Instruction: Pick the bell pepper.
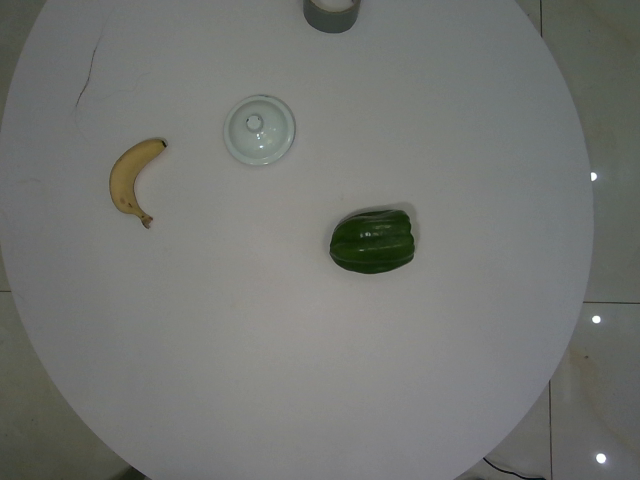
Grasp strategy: vertical